Question: What is the property identification or parcel number listed?
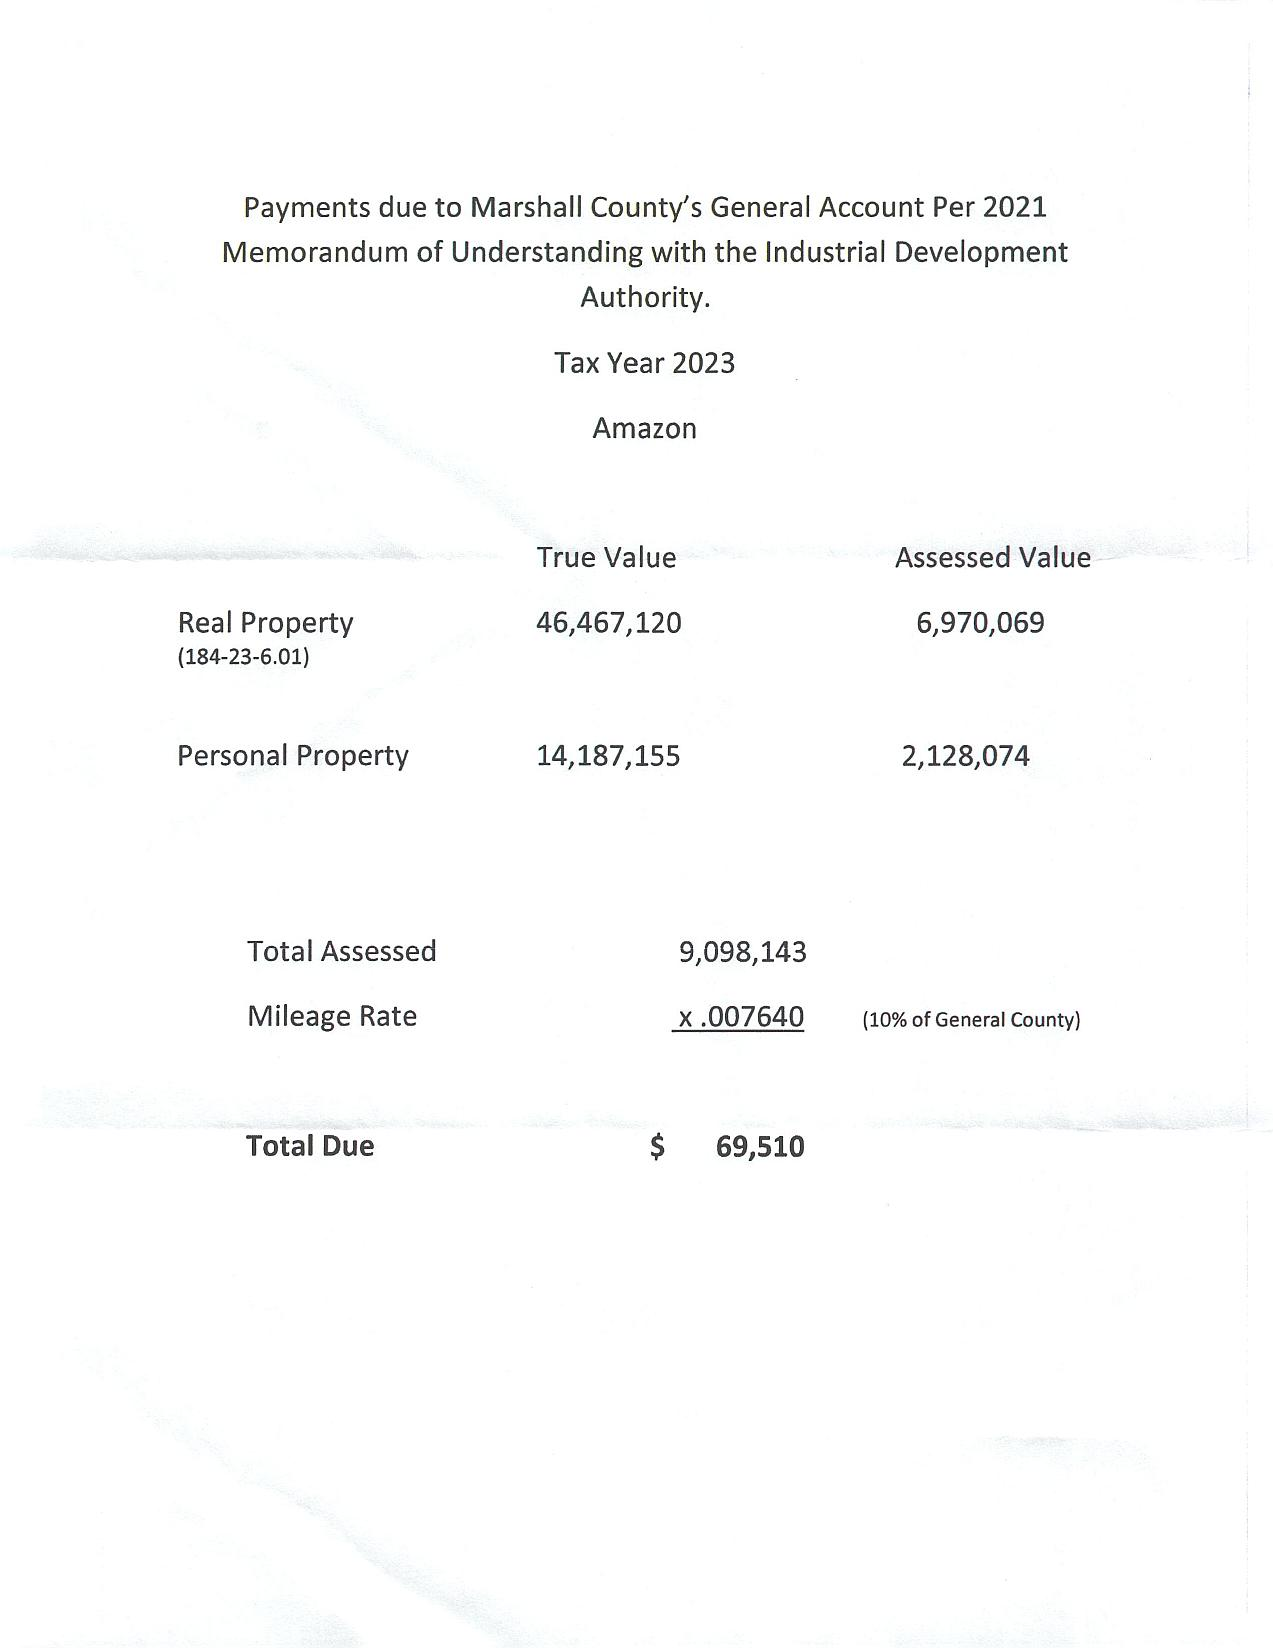
Answer: "184-23-6.01"